Question: What is the estimated tax bill amount according to the document?
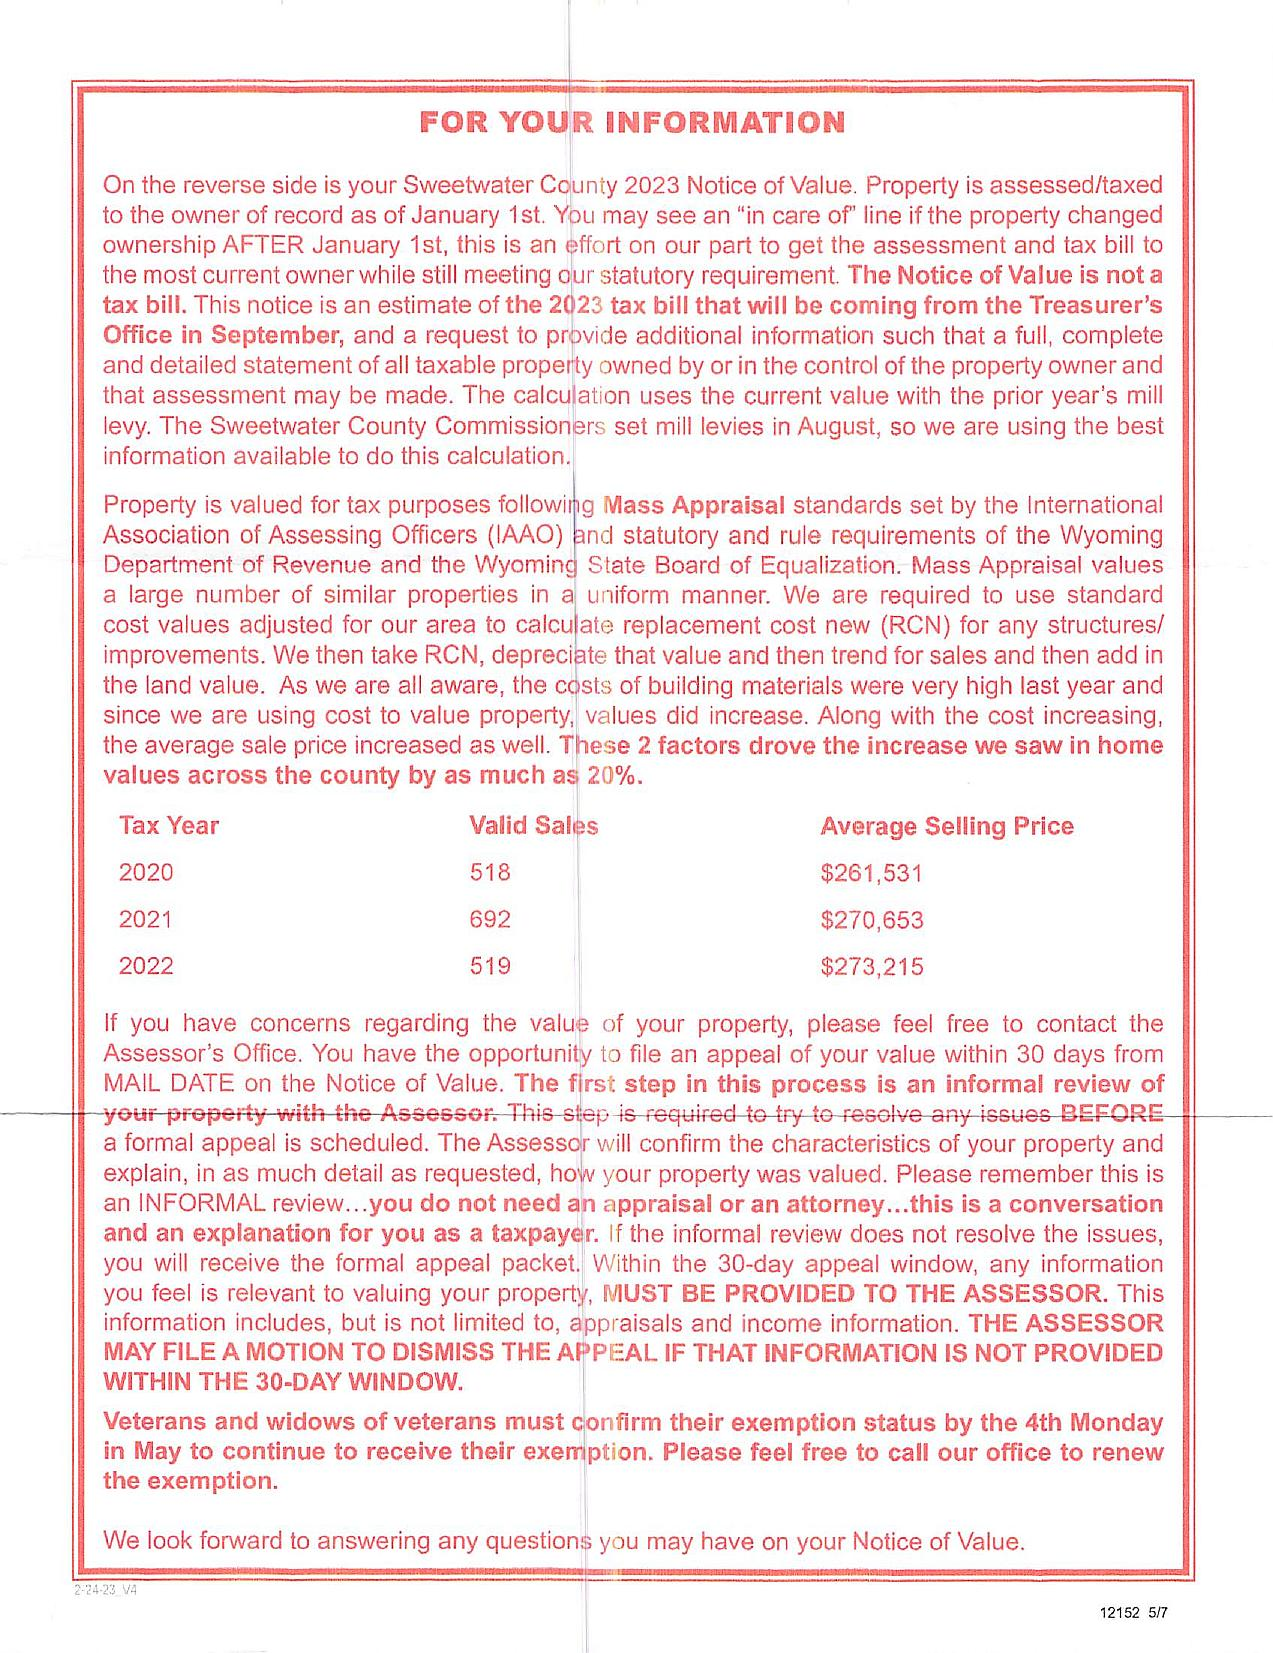
Answer: "The 2023 tax bill that will be coming from the Treasurer's Office in September"